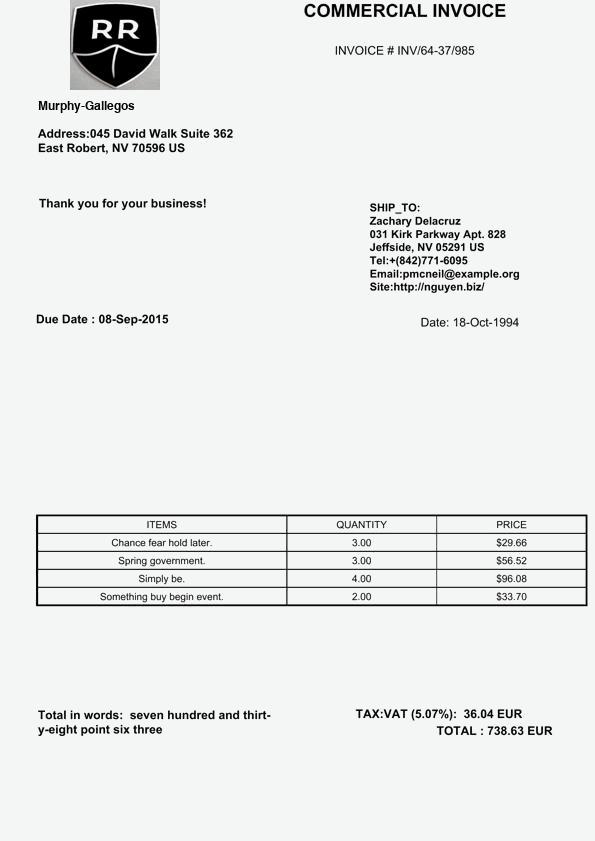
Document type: Invoice